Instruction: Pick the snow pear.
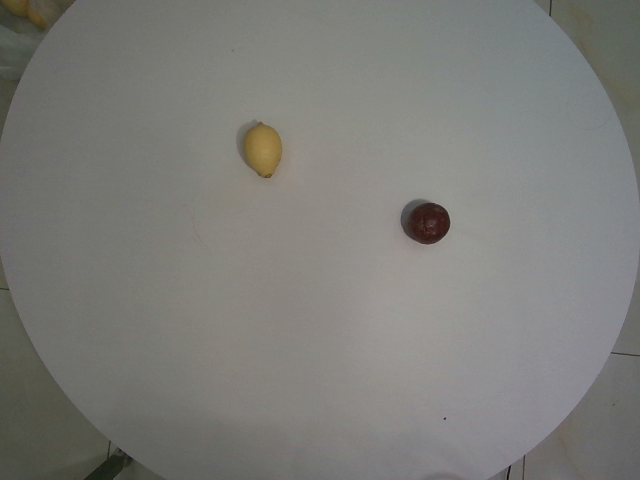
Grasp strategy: vertical